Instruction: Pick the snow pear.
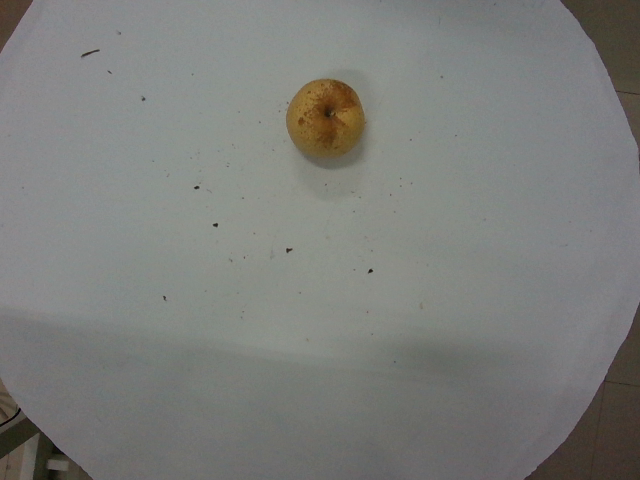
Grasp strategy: vertical